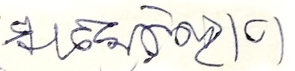
Signature of: satakadi hota